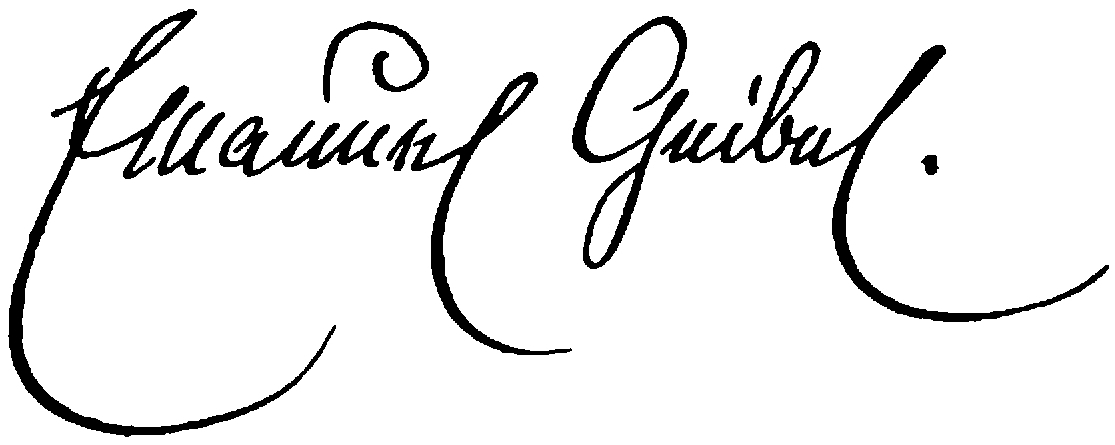
Signature of: emanuel geibel